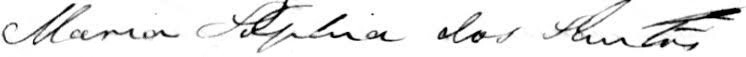
Signature of: sofia santos